Question: What is the assessed value of the property as noted in the document?
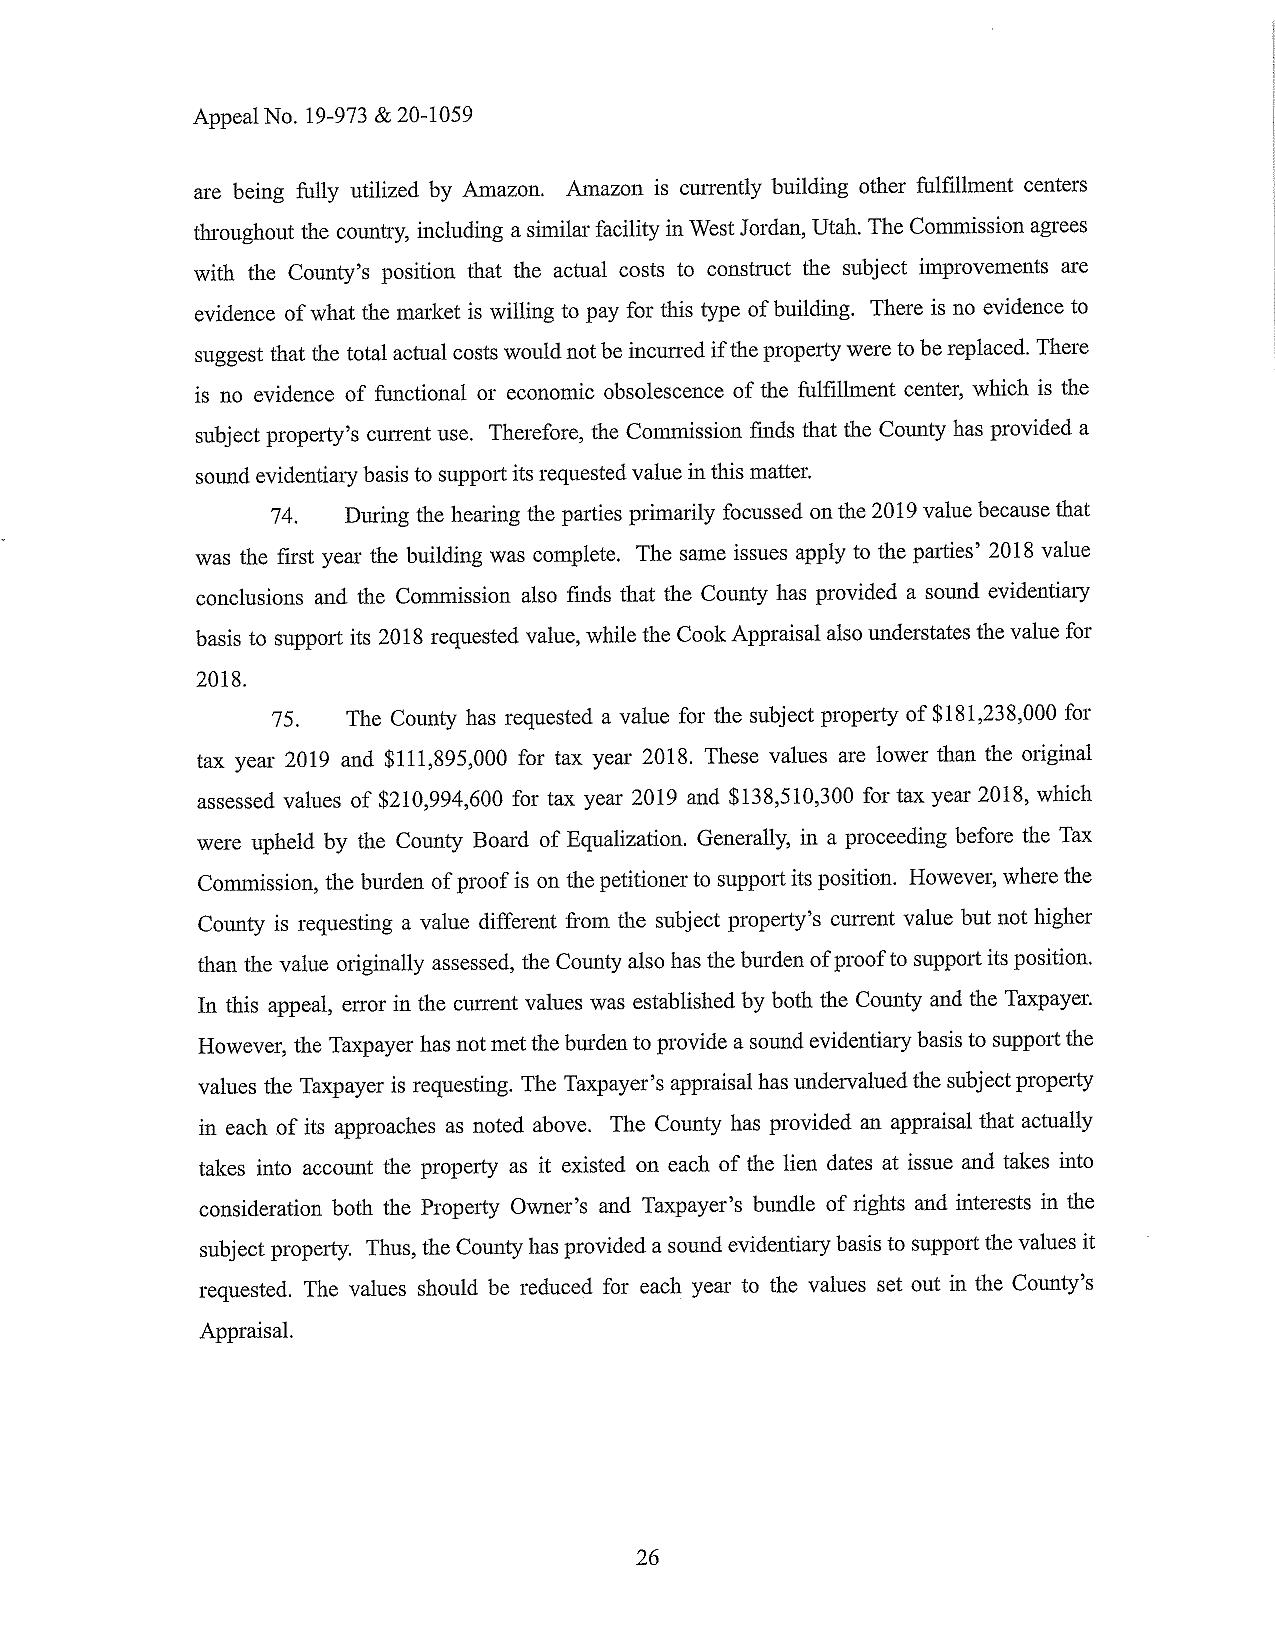
Answer: "$181,238,000 for tax year 2019 and $111,895,000 for tax year 2018"